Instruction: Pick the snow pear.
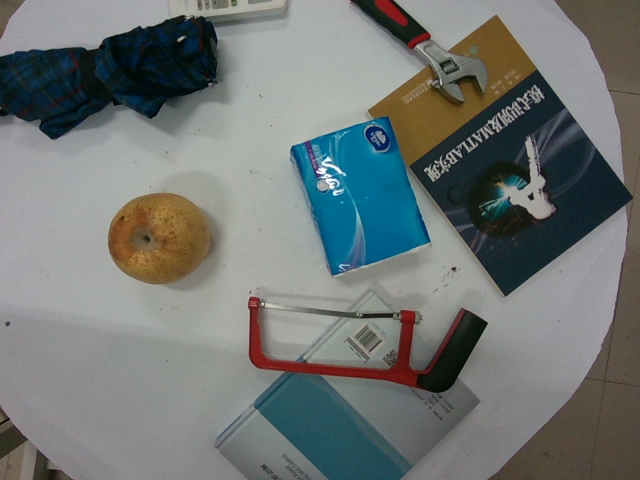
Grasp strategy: vertical